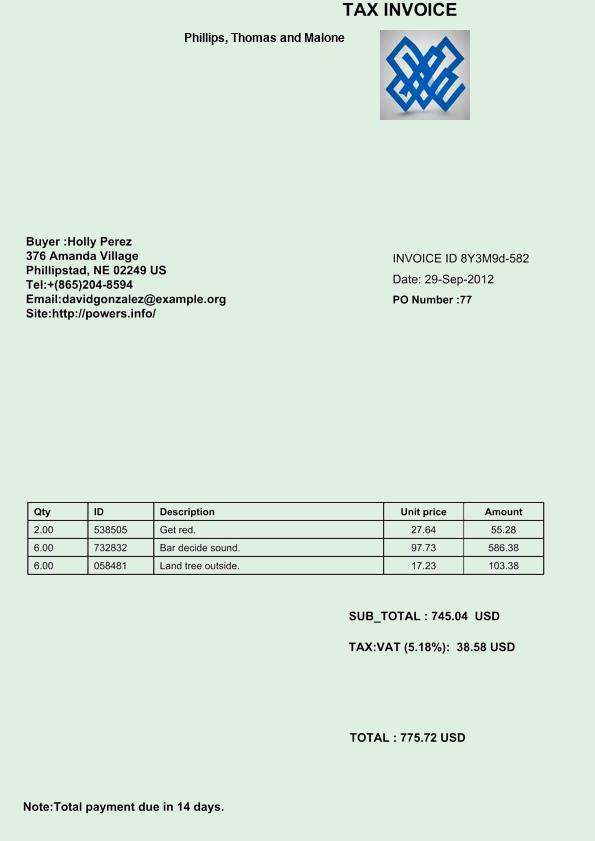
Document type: Invoice